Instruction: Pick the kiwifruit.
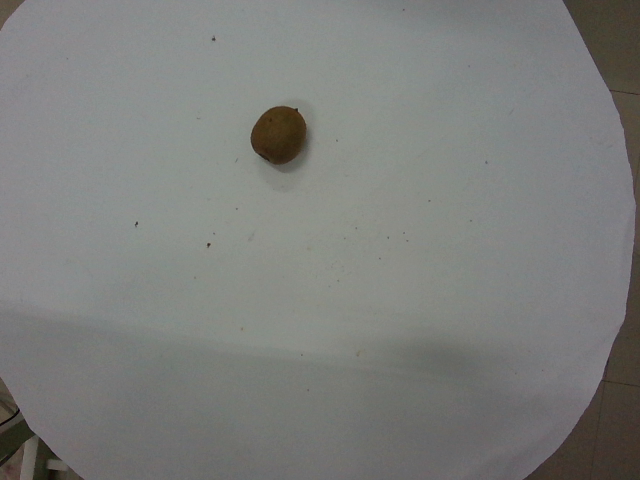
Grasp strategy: vertical